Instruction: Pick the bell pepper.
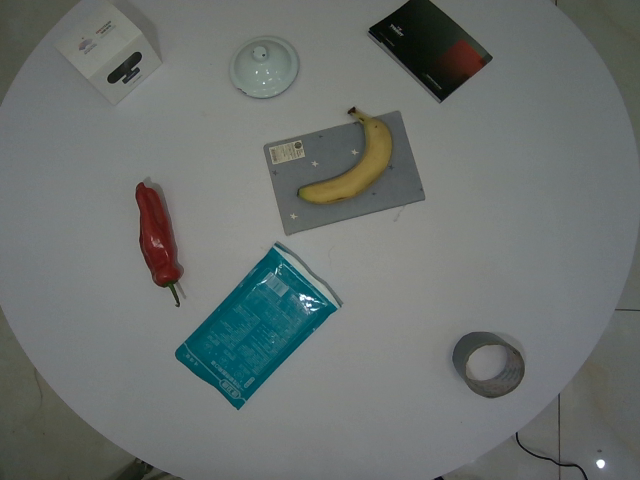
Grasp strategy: vertical